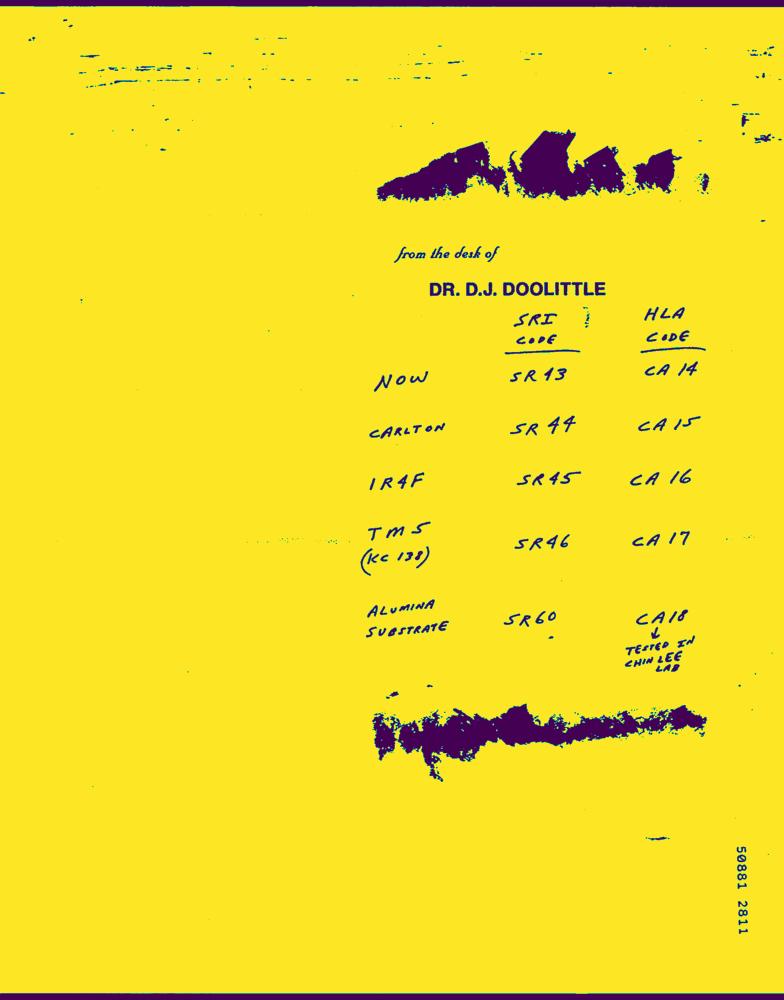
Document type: Hand-Written